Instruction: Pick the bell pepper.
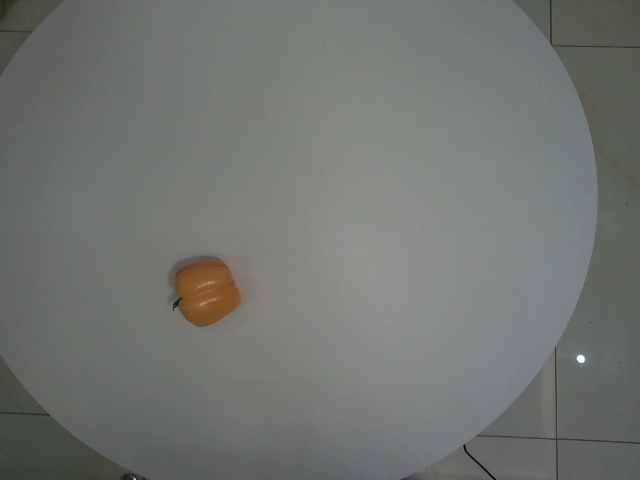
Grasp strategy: vertical